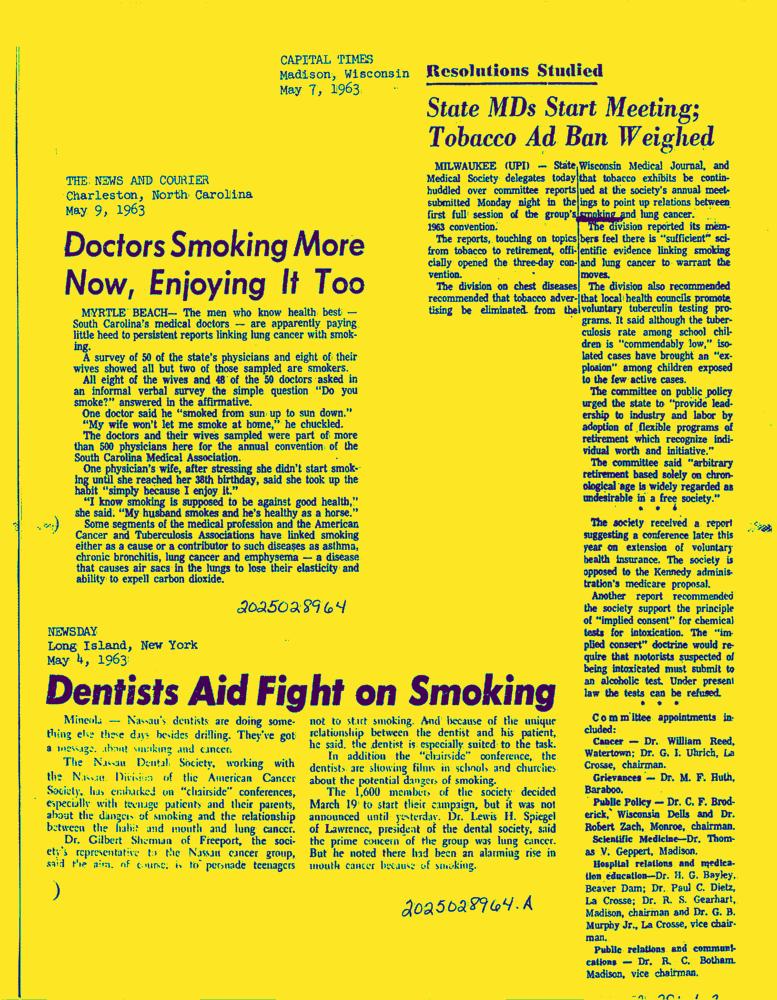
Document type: News-Article